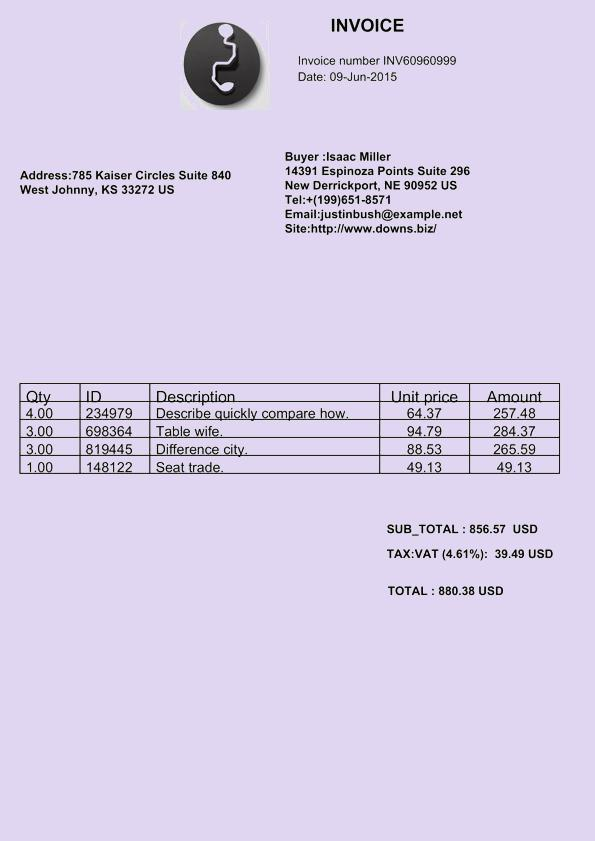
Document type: Invoice